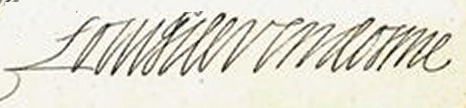
Signature of: louis duke of vendôme